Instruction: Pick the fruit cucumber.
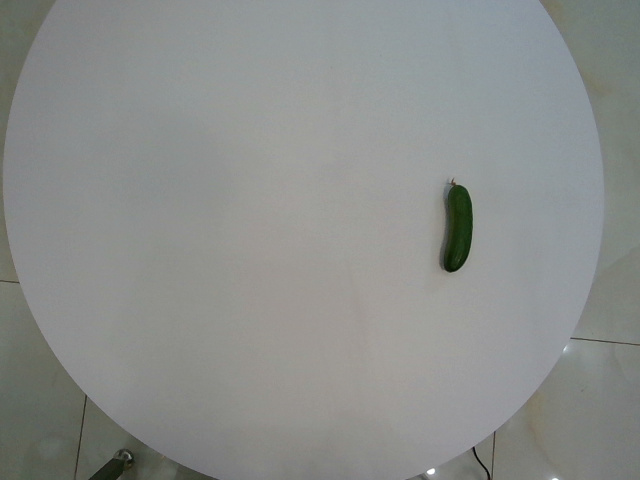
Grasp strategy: vertical